Question: Which state is mentioned in the document?
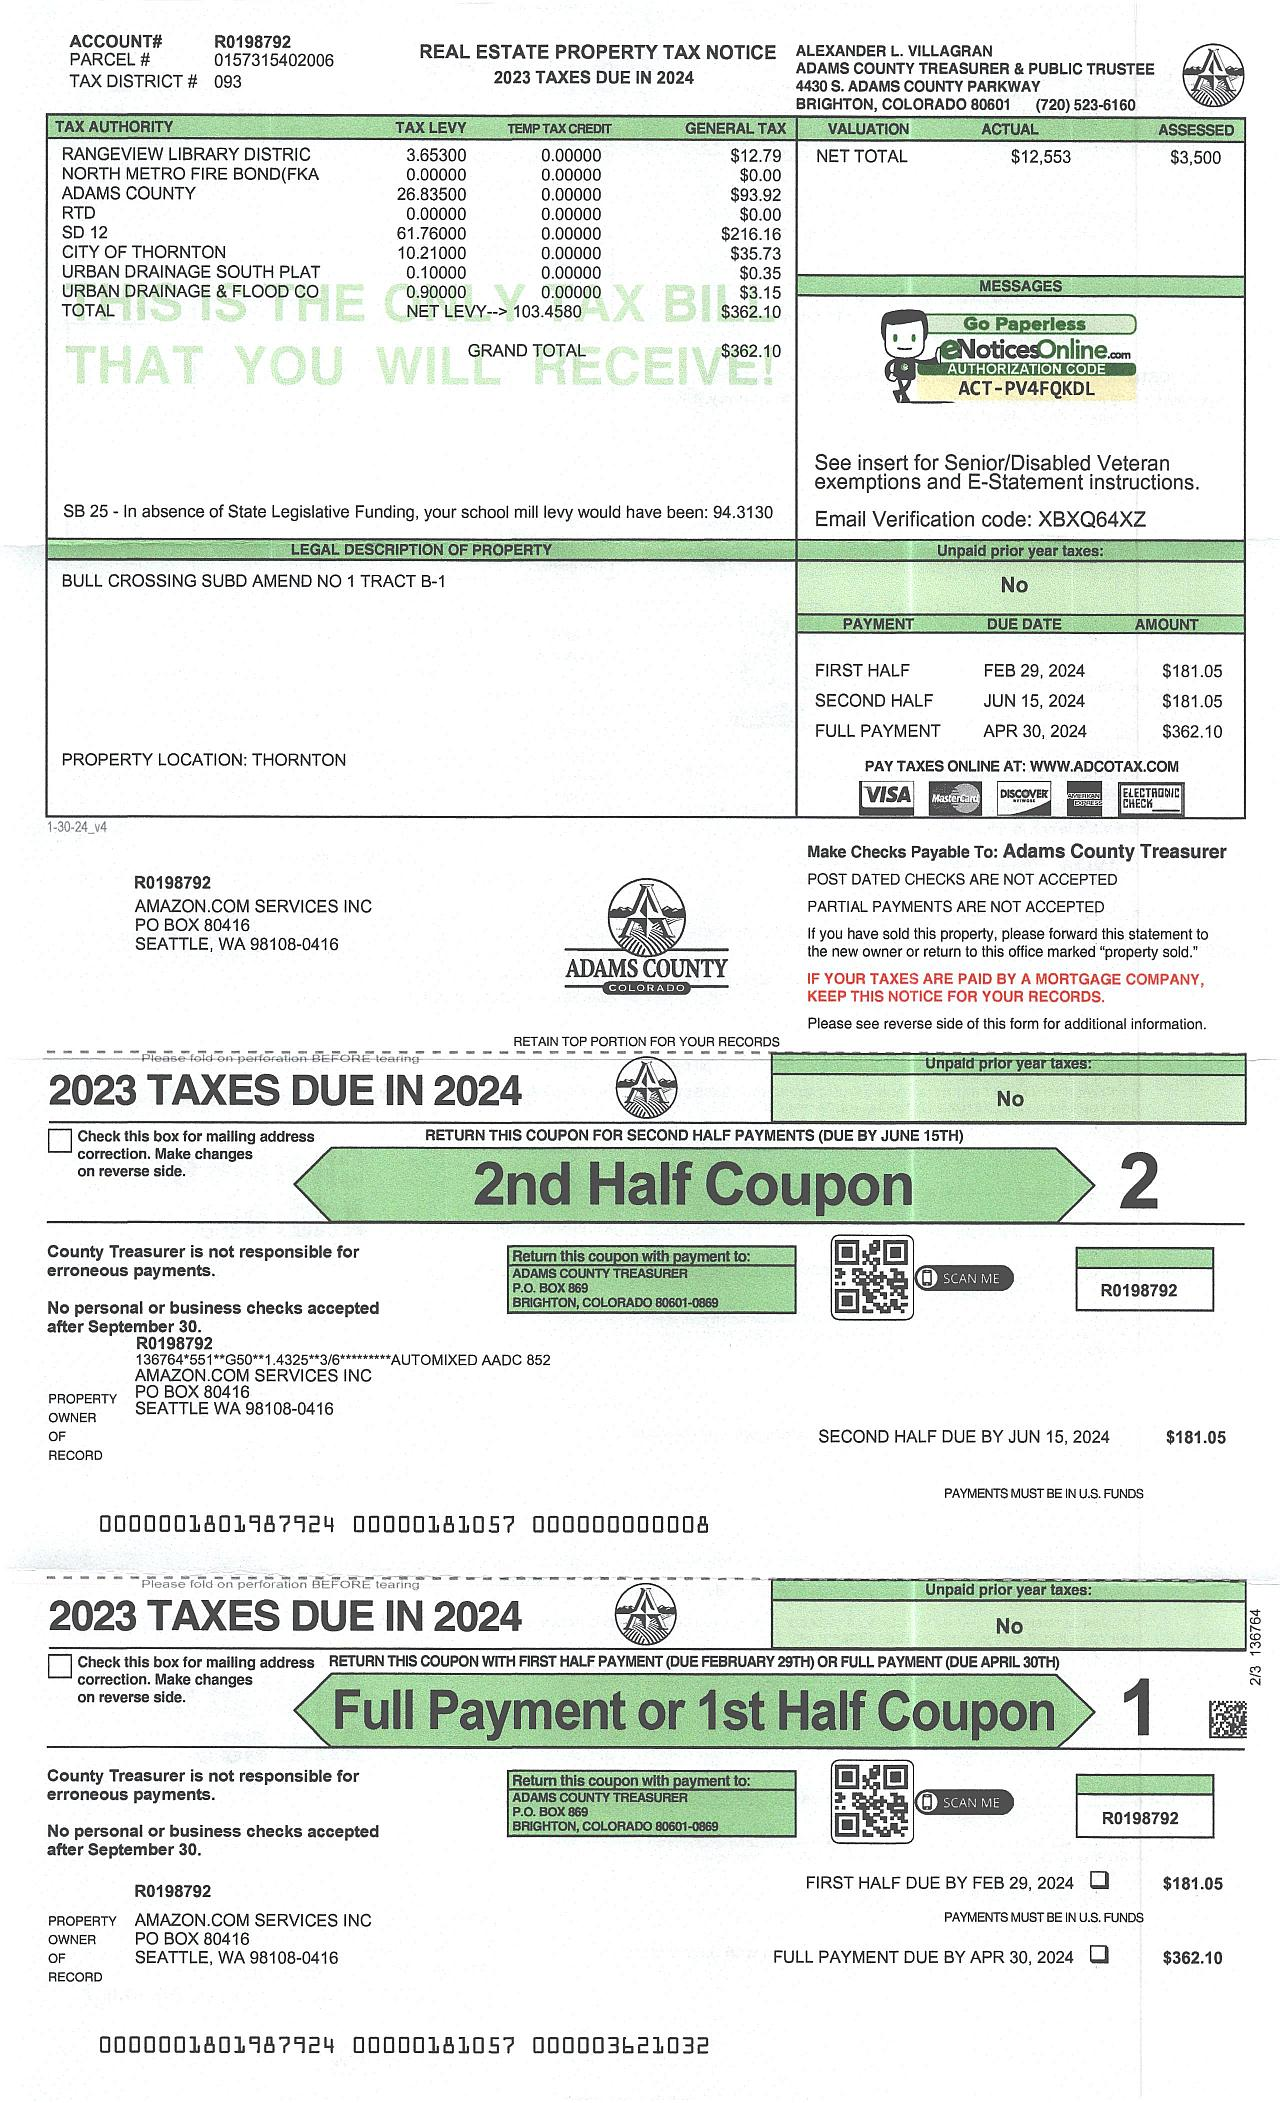
Answer: "COLORADO"